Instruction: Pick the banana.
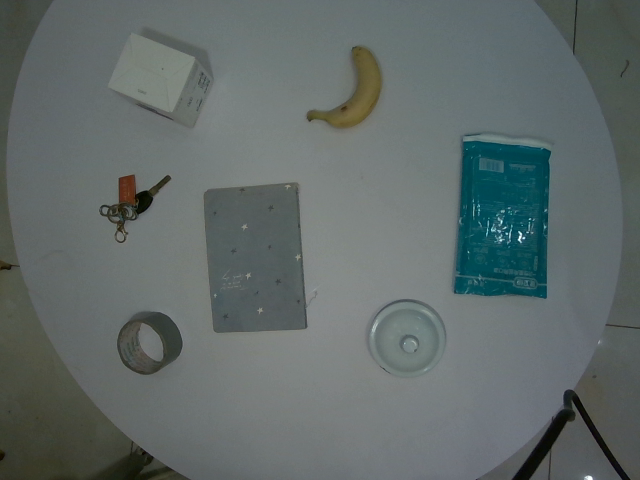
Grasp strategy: vertical